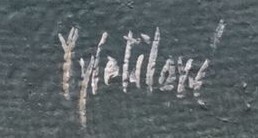
Signature of: olga vyleťalová poláčková